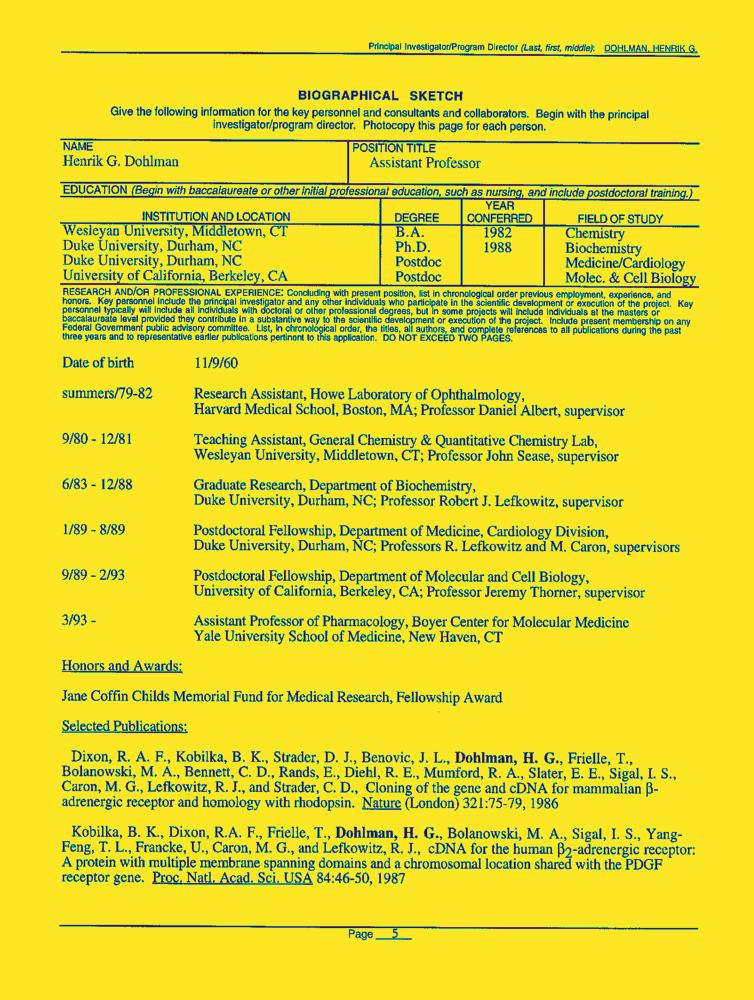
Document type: Resume-Doc